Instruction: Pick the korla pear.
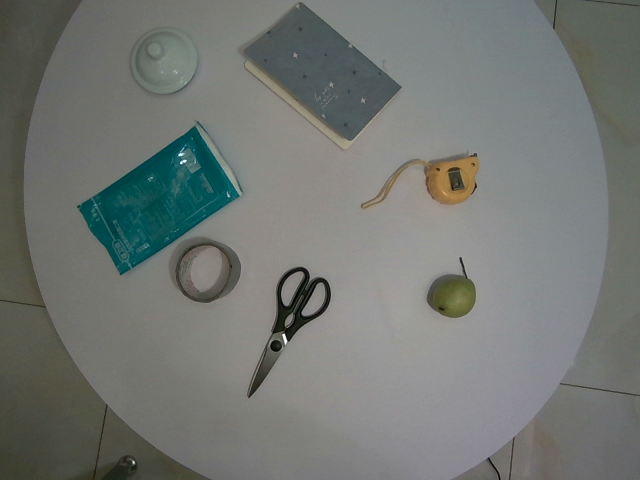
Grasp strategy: vertical